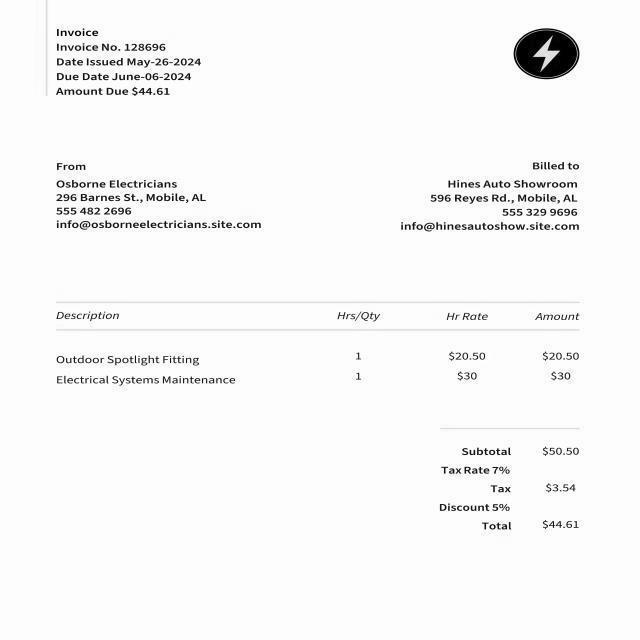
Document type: Invoice